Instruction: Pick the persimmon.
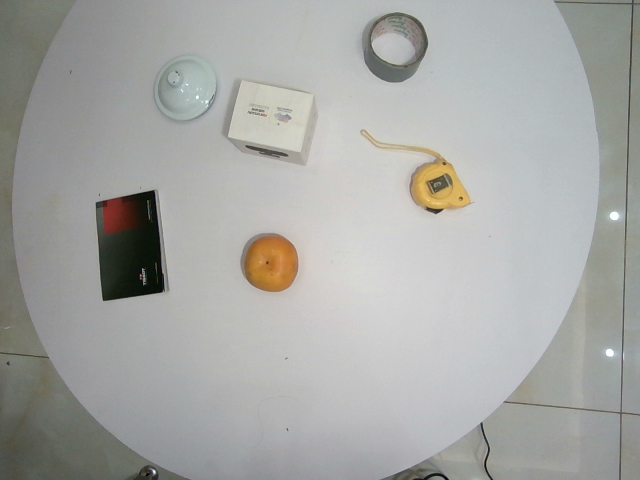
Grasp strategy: vertical